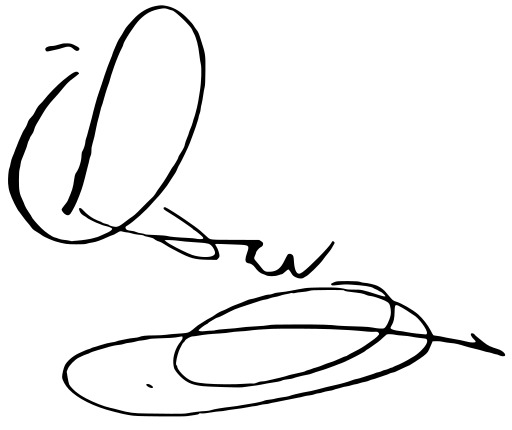
Signature of: otto of greece